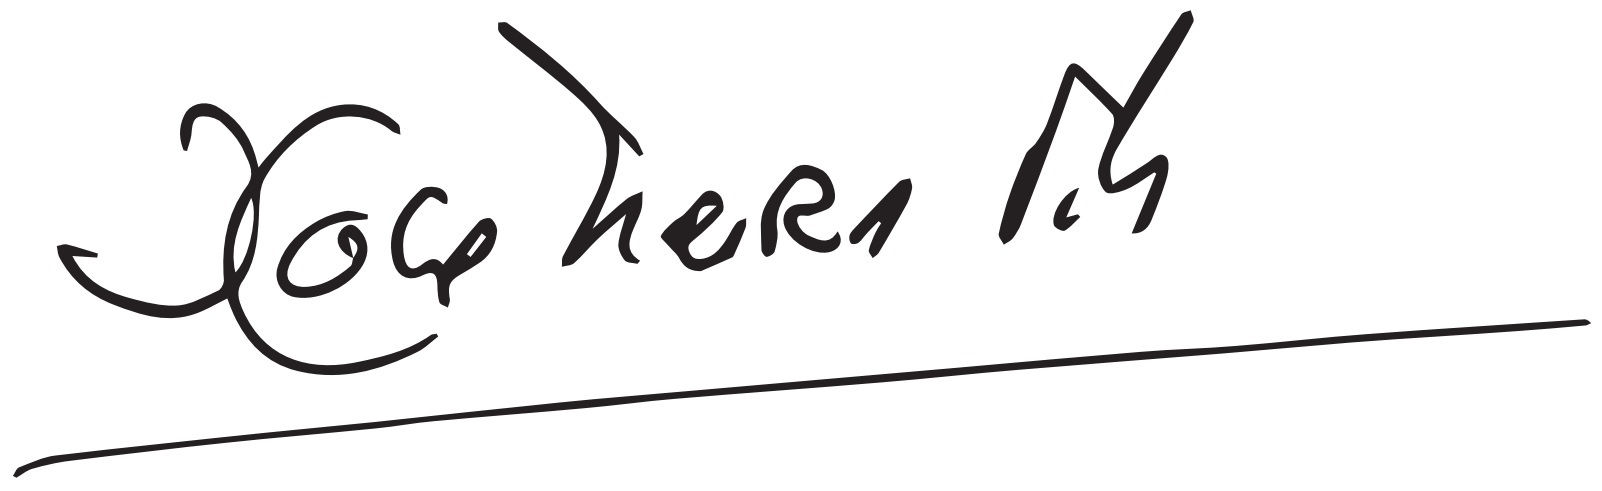
Signature of: xosé neira vilas